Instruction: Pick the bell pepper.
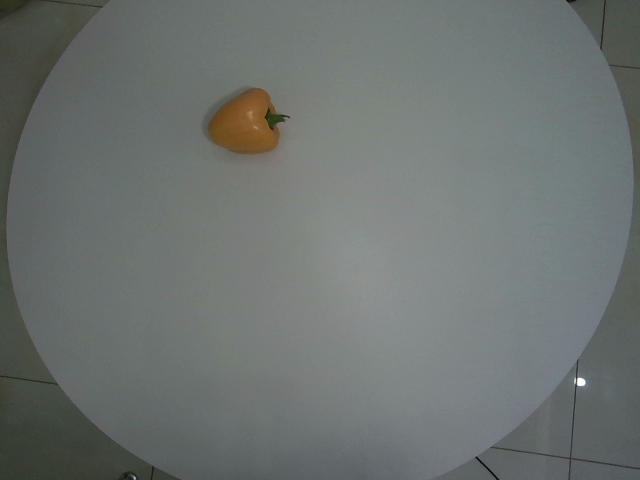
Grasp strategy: vertical